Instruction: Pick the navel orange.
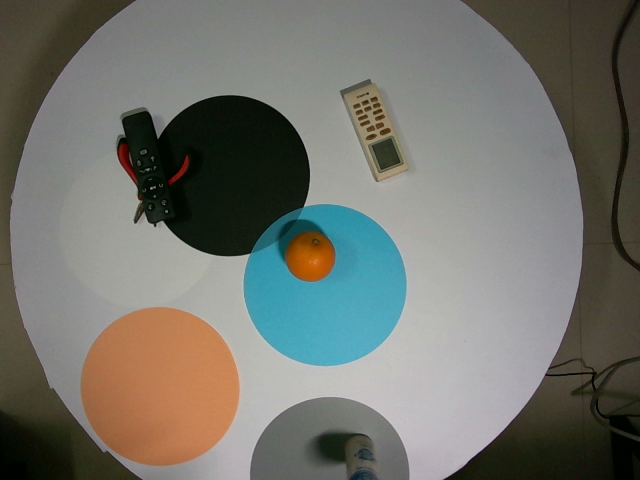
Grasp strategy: vertical